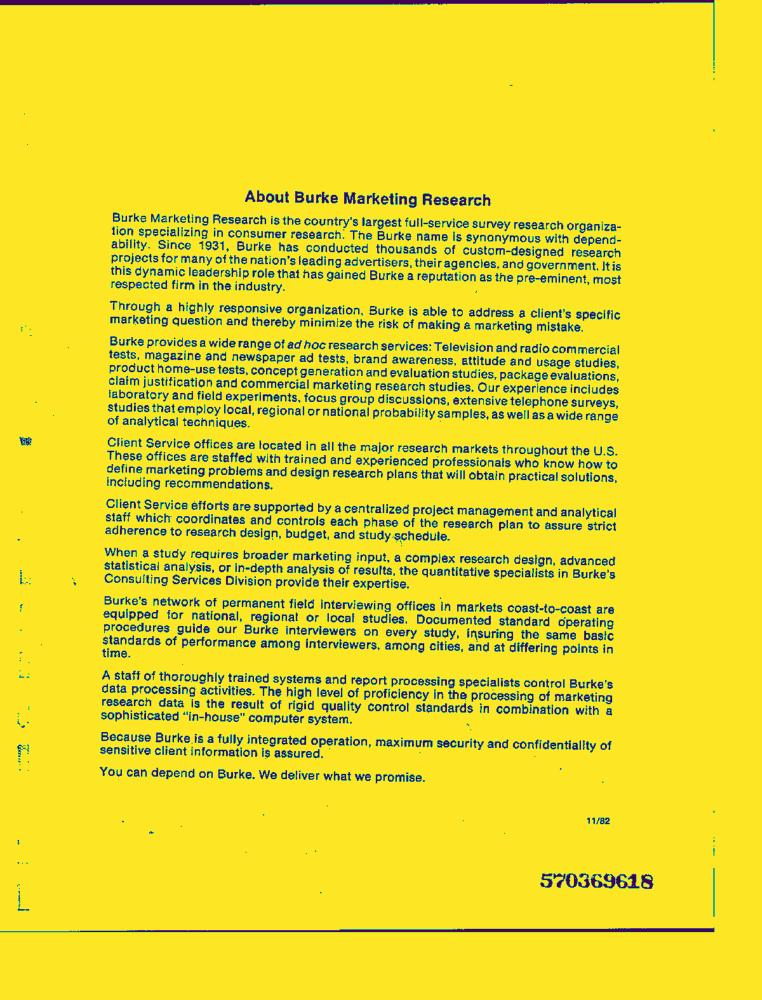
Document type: AD